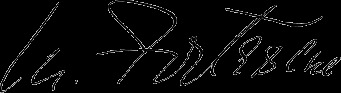
Signature of: may fortescue